Question: What type of tax is indicated in the document, personal property or real estate?
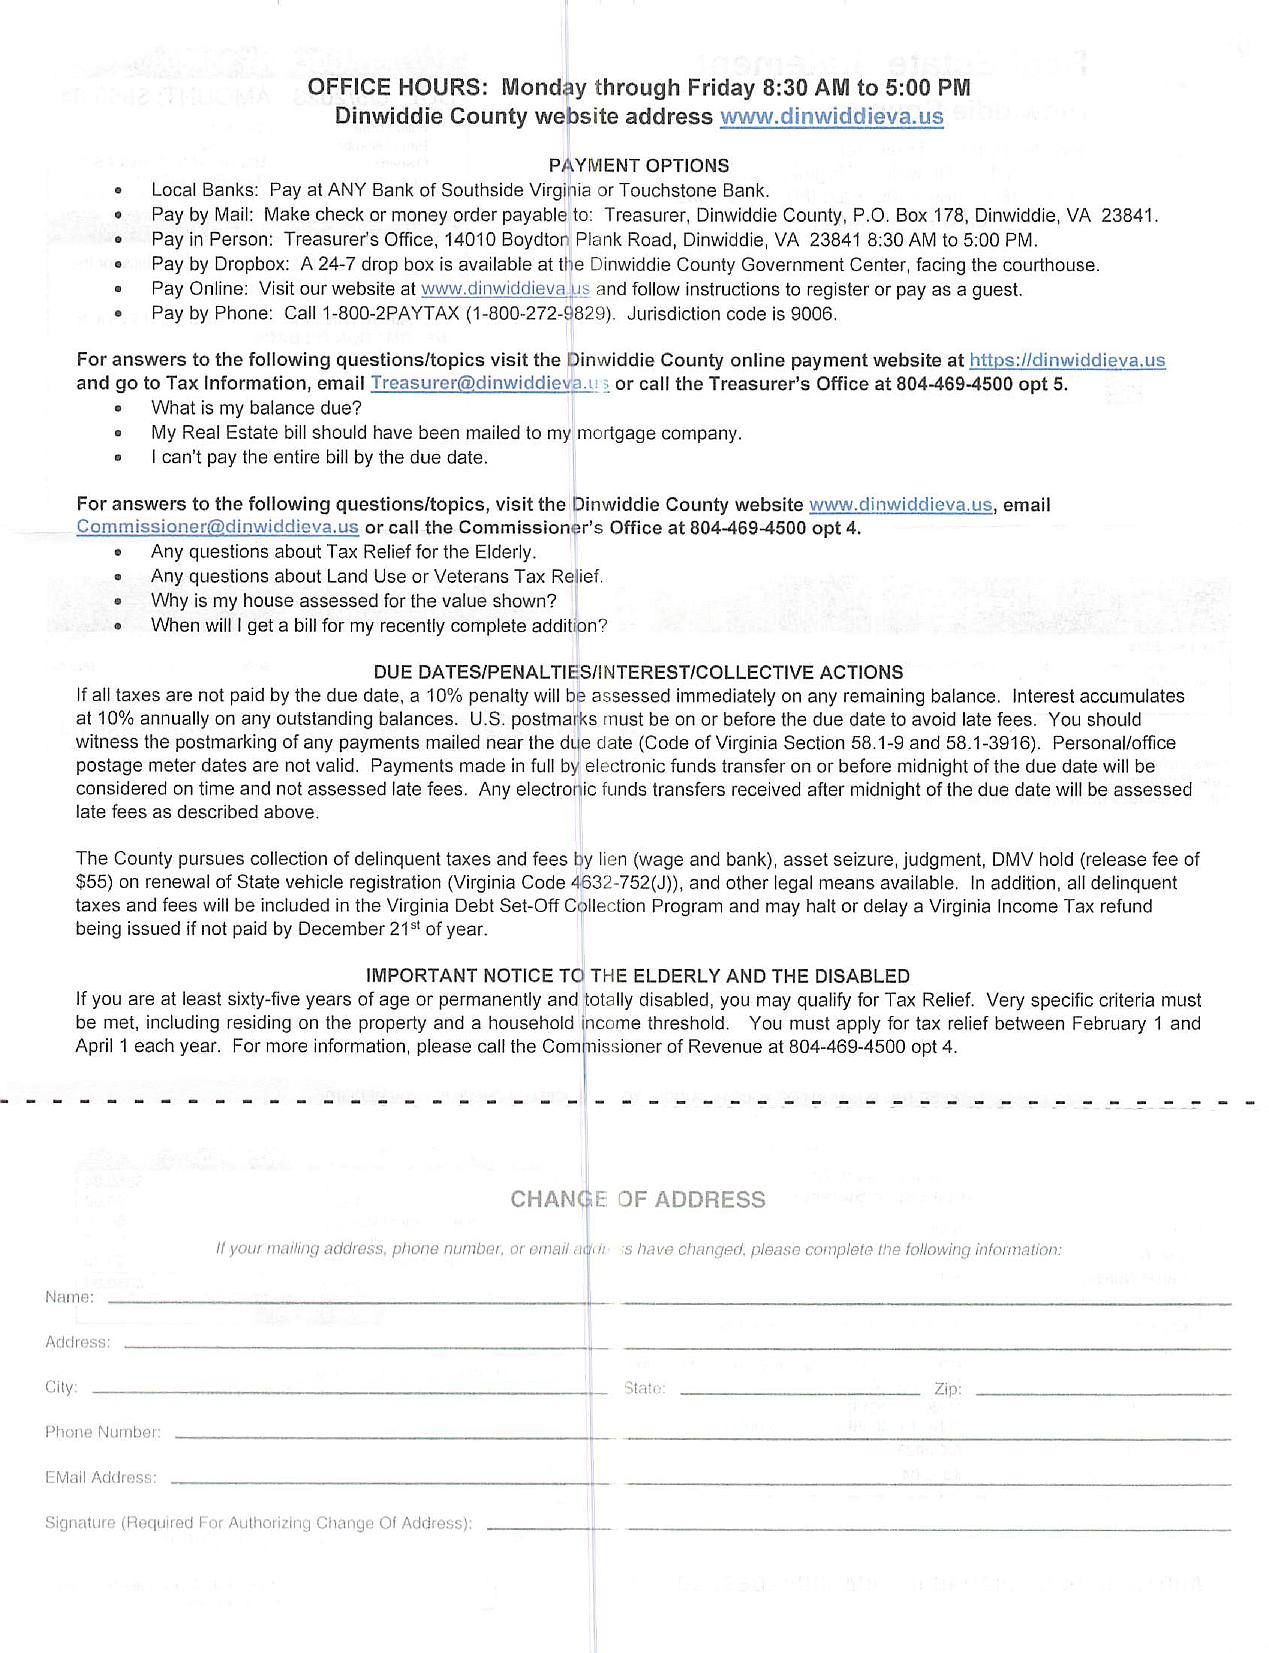
Answer: "Real Estate Tax"